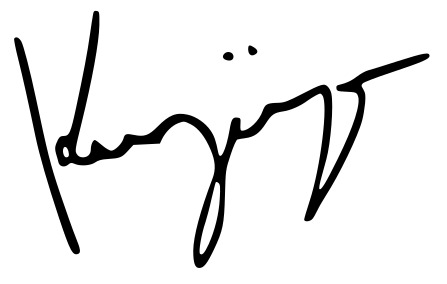
Signature of: kris wijoyo soepandji